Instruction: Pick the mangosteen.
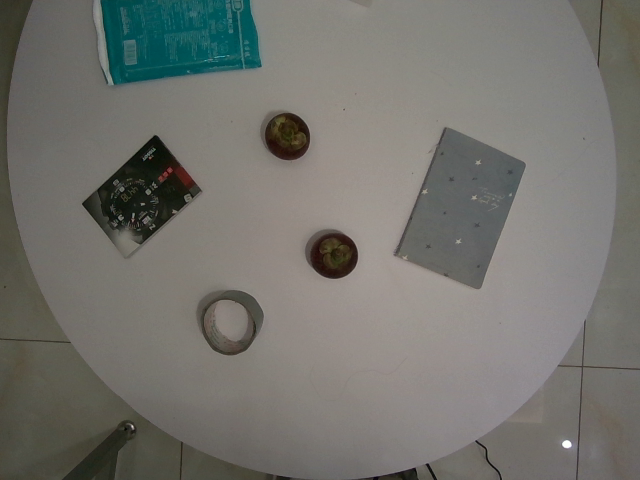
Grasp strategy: vertical